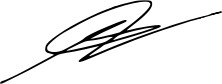
Signature of: stirling griff